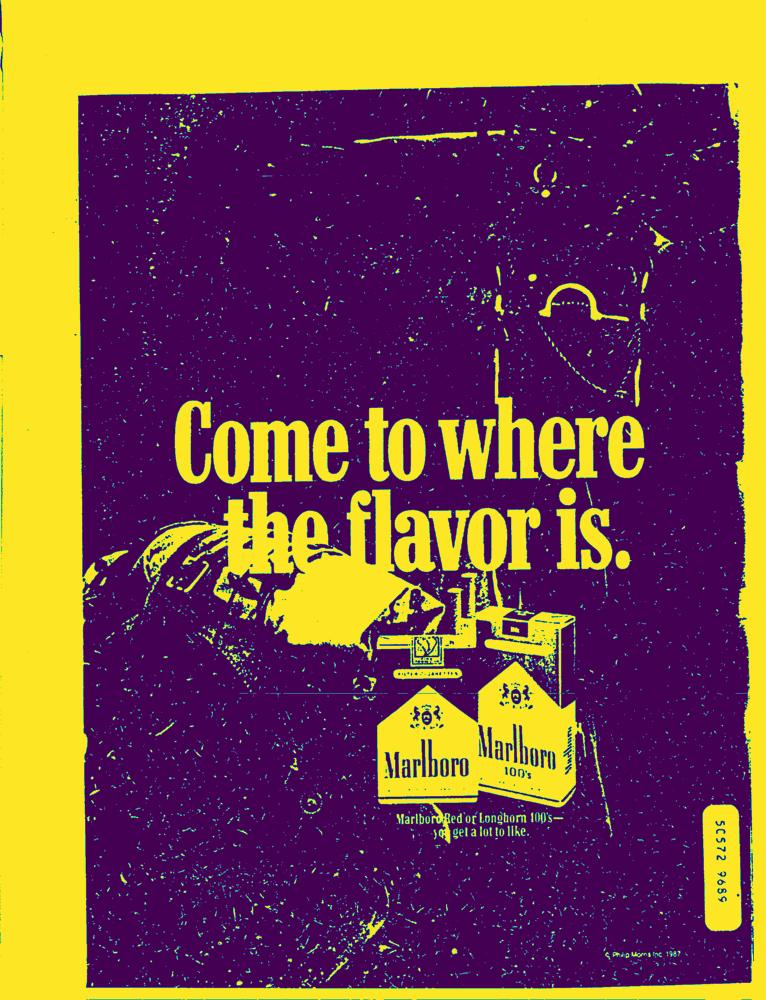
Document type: AD